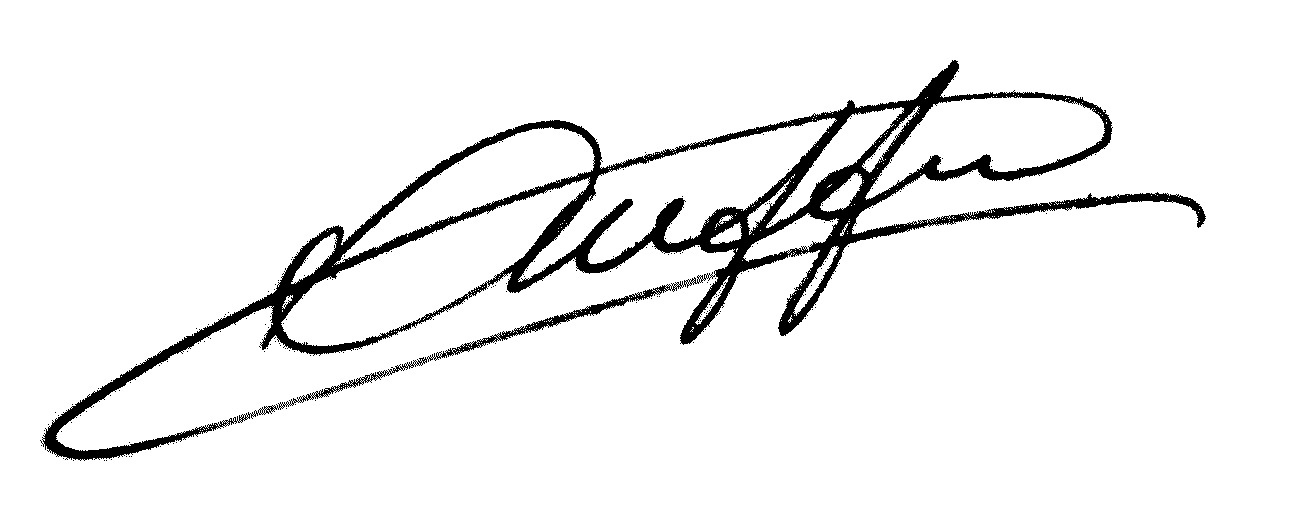
Signature of: charles auffray